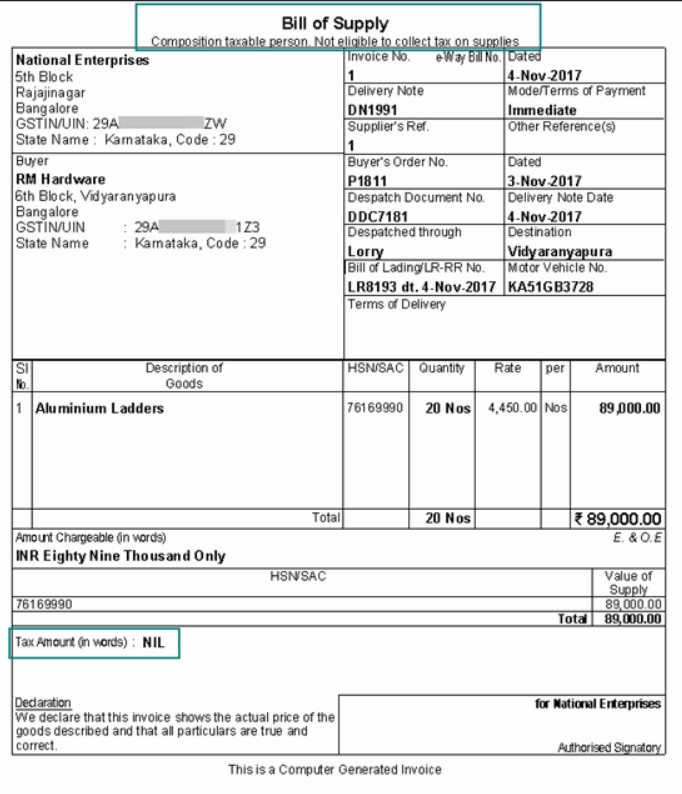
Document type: Invoice